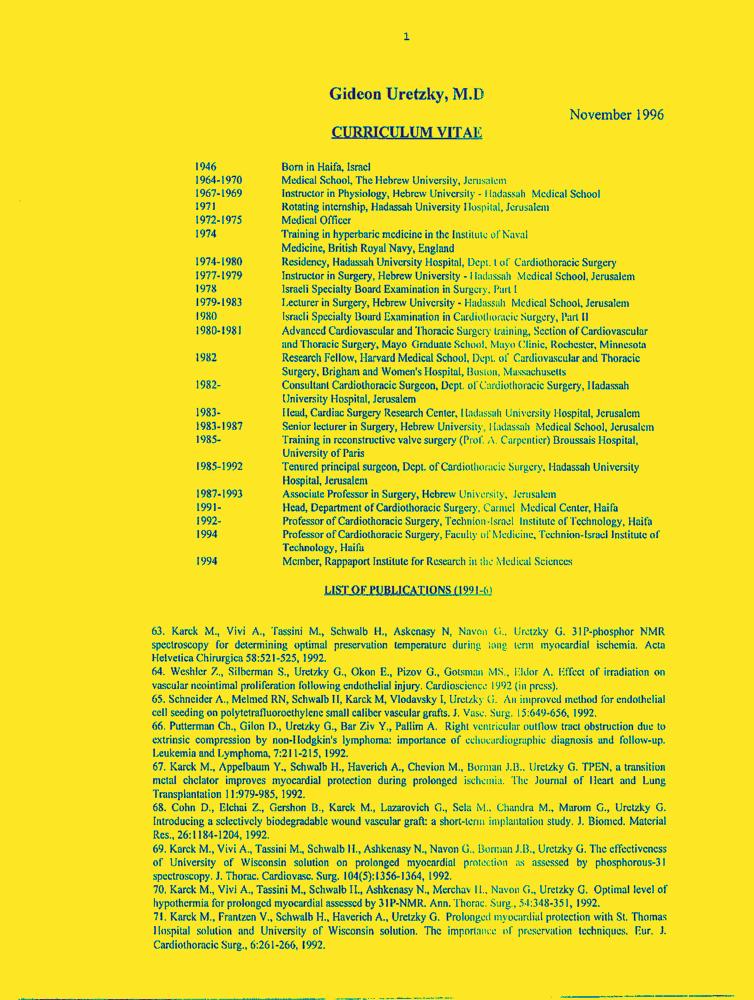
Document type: Resume-Doc